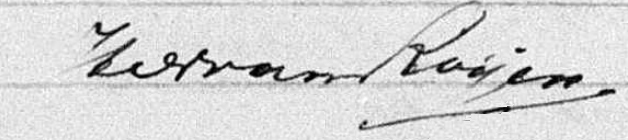
Signature of: hendricus nicolaus van roijen